Question: What appears to be the issue?
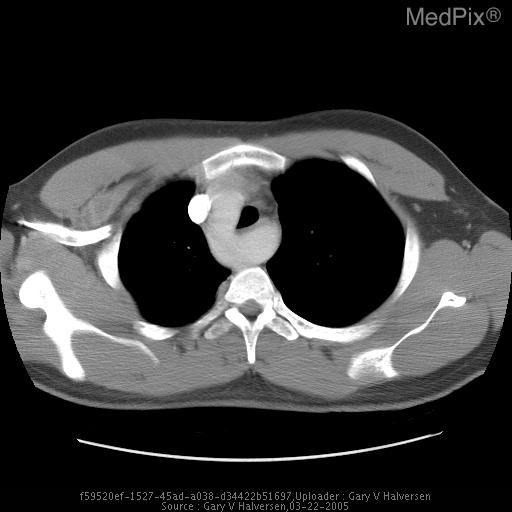
Answer: The findings suggest Initial PA/Lateral images of the chest show a right sided aortic arch without other focal abnormality. CT confirms a right sided arch with aberrant left subclavian artery.  Of note is a very prominent diverticulum at the origin of the aberrant left SCA.. CT image 3.  Note very large diverticulum at the origin of the aberrant left subclavian artery.. The patient might have a history of Vomiting 4 days prior, now with cough and chest pain..